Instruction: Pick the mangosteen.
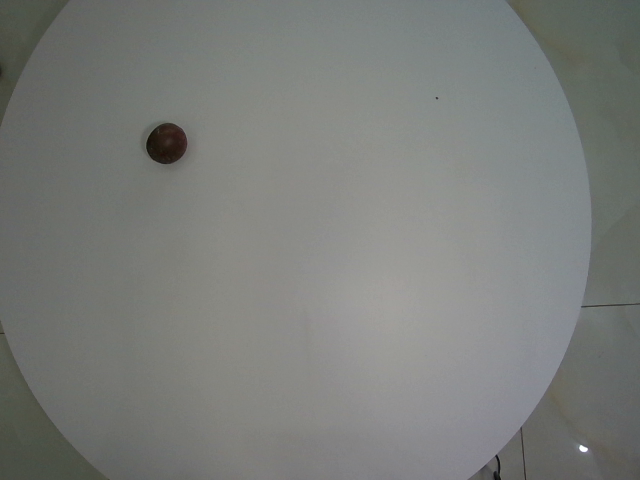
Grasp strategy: vertical